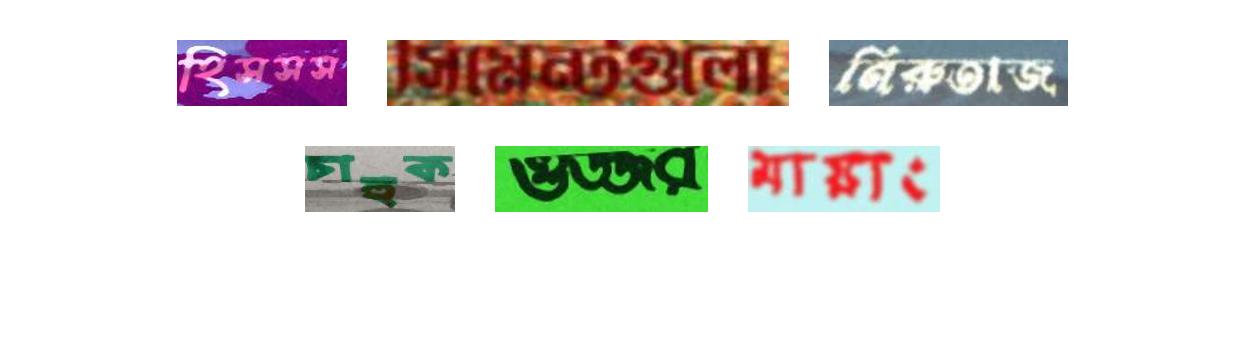
হিসসস সিমেন্টগুলো নিরুতাজ
চাহুক গুজ্জর মায়াং